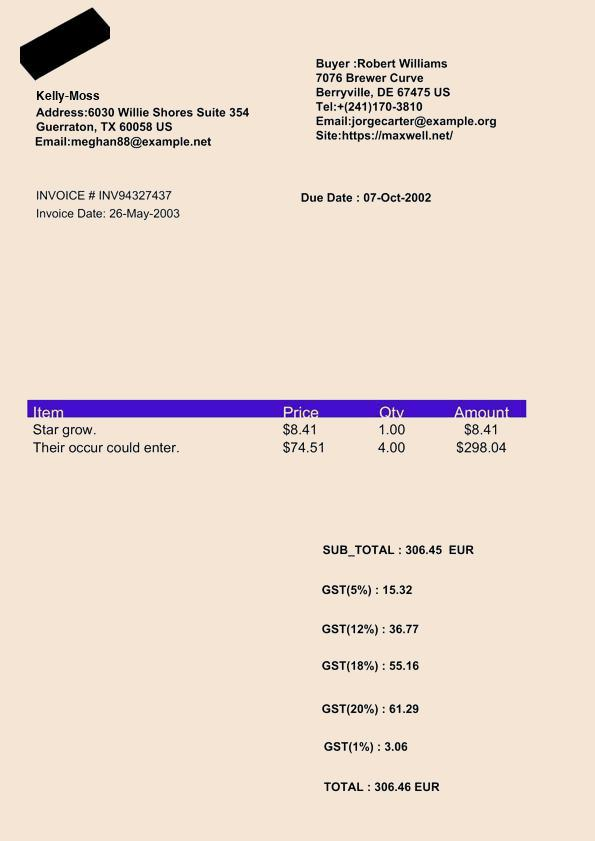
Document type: Invoice